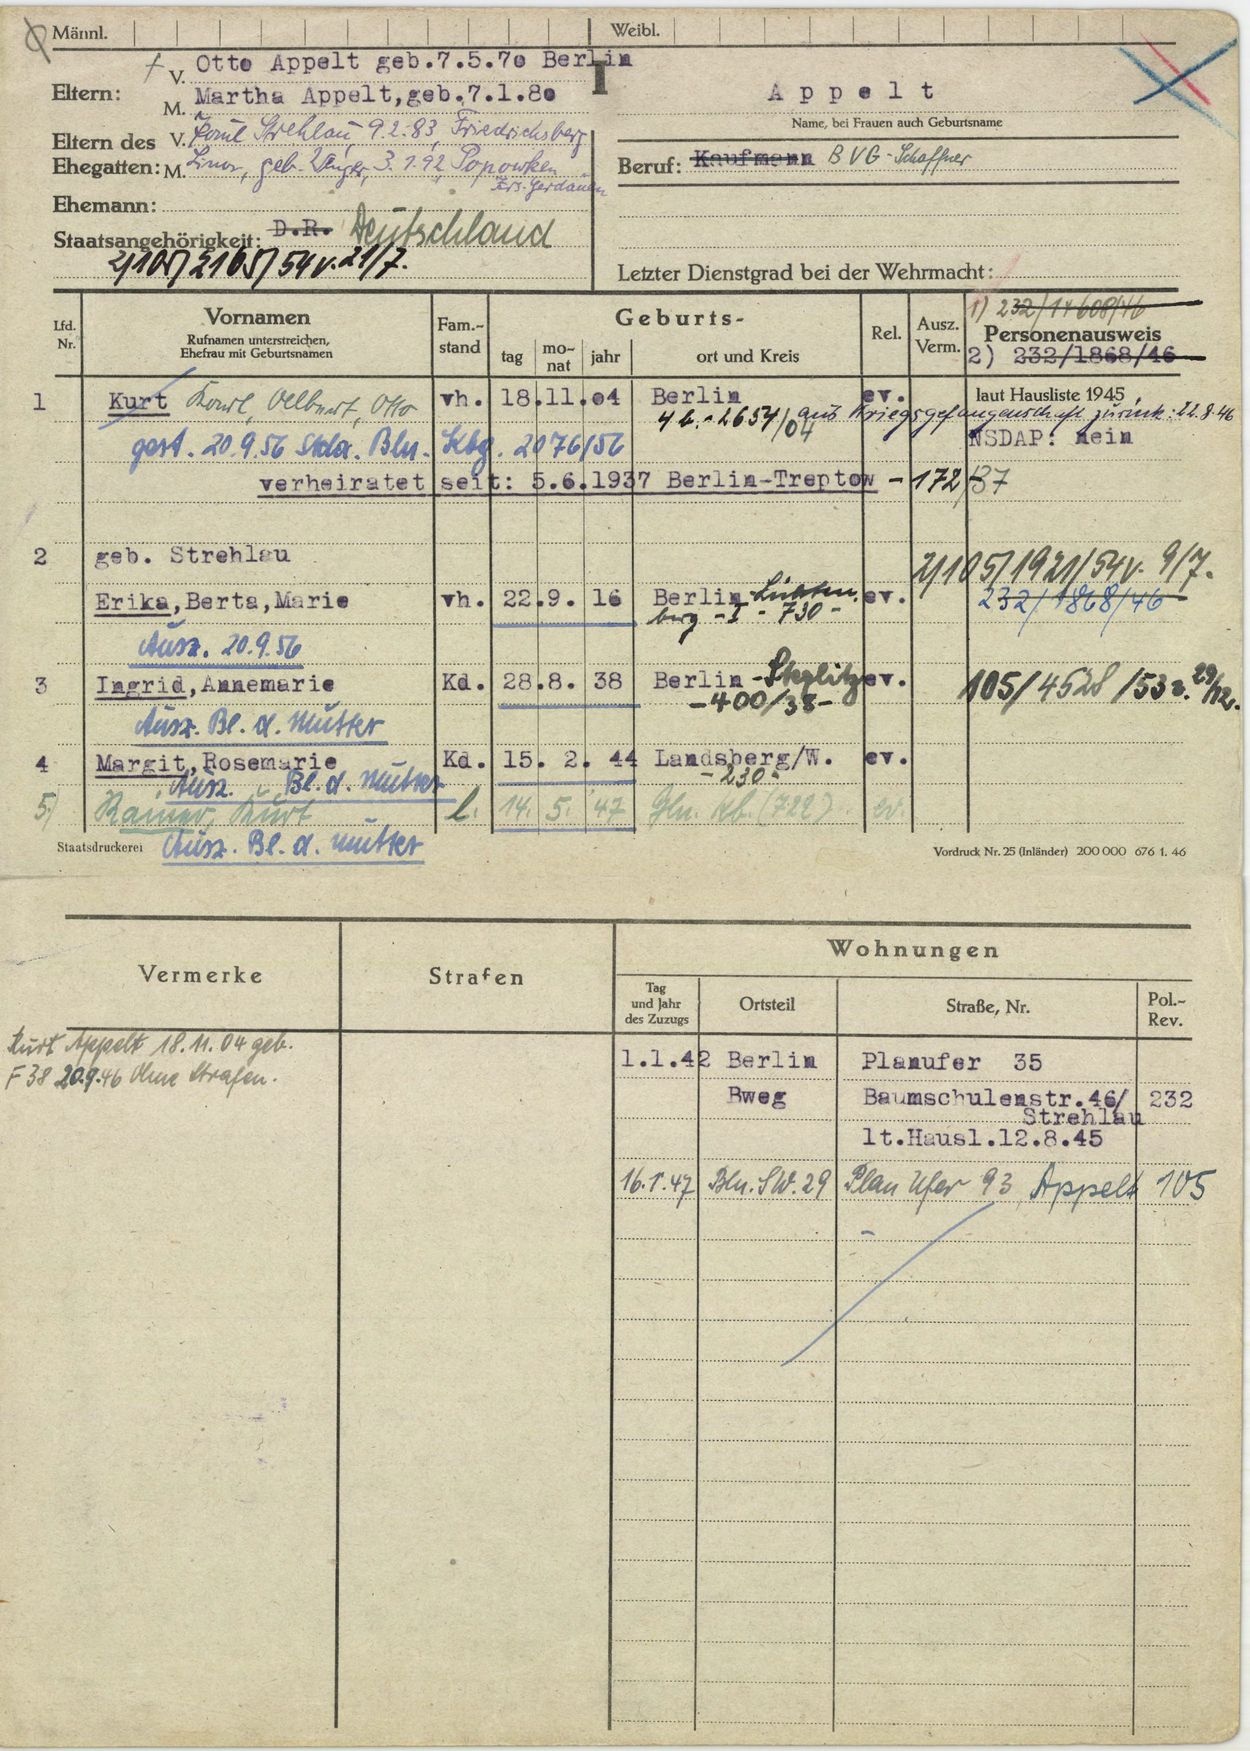
Appelt